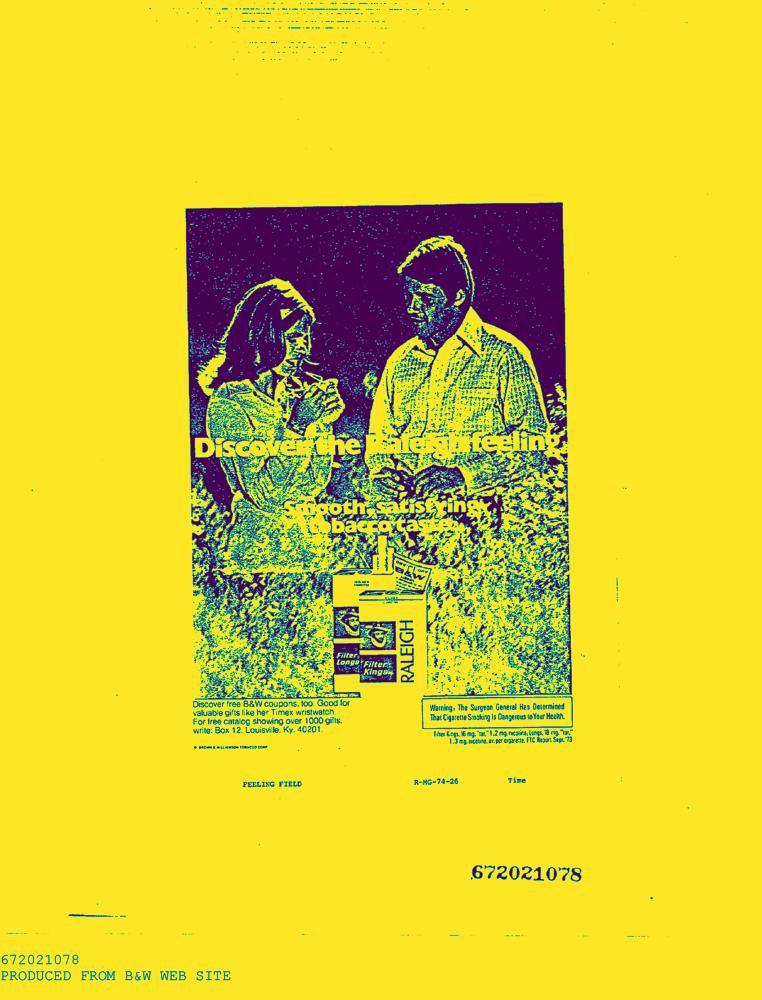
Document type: AD